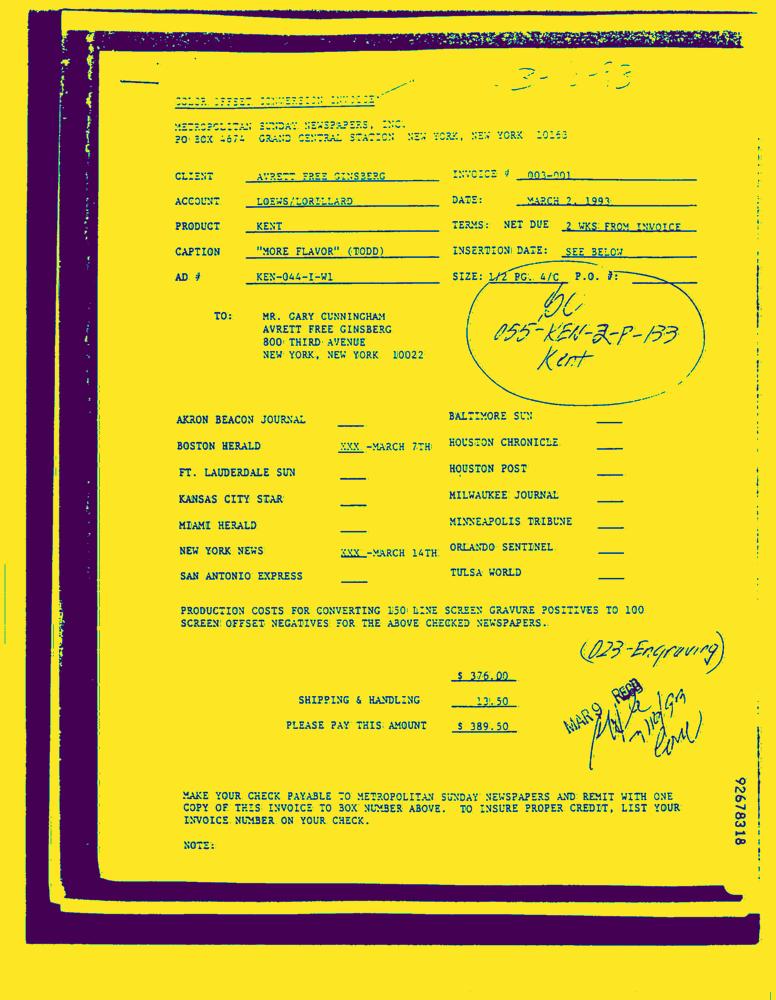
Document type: Invoice-Doc